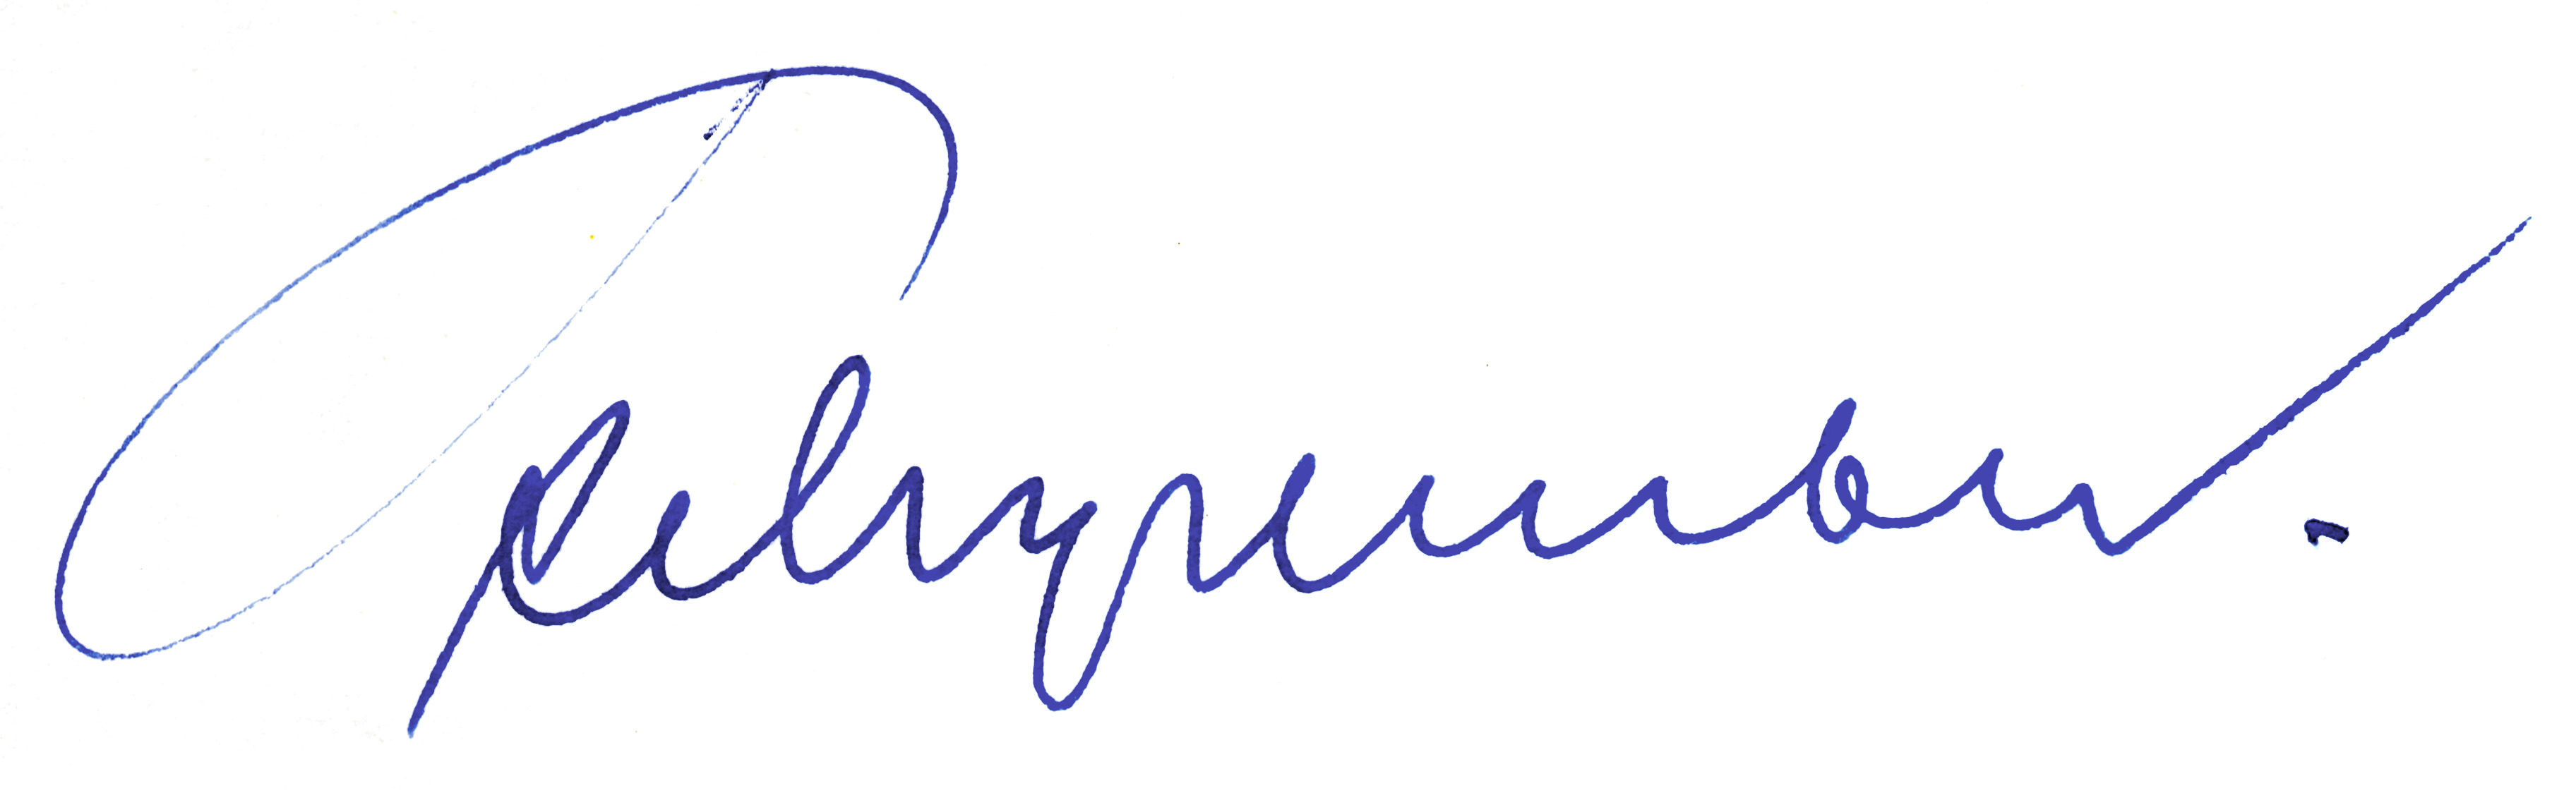
Signature of: willibald pschyrembel